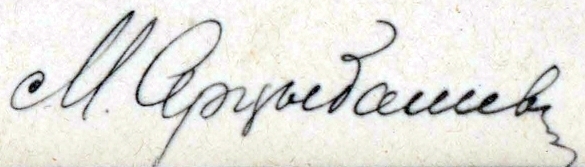
Signature of: mikhail artsybashev